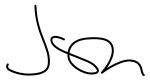
Signature of: josh shapiro